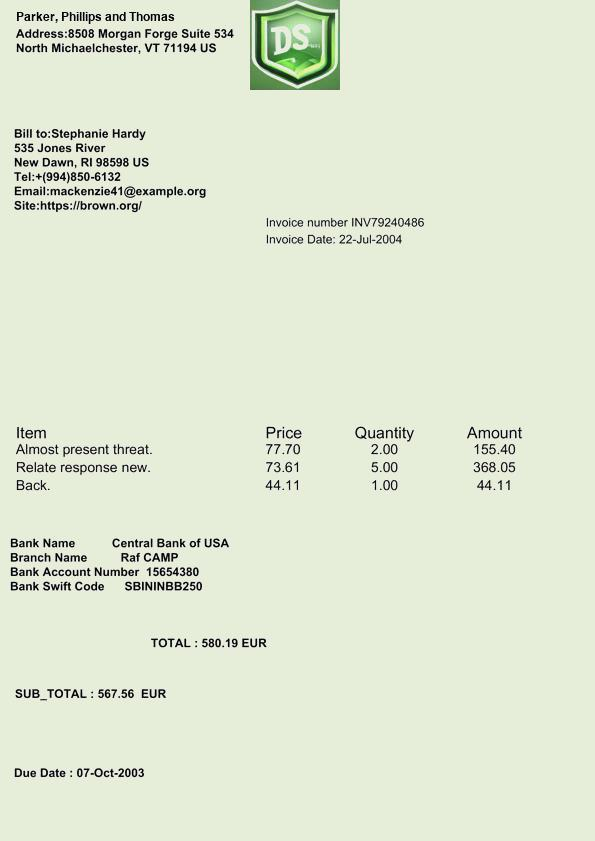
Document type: Invoice